Can you pull out the amount in words, numerical amount, payee's name, date of the cheque, and the bank's name from the image?
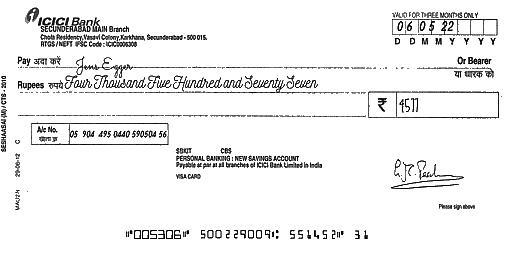
amt_in_words: Four Thousand Five Hundred and Seventy Seven
amt_in_figures: 4577
payee_name: Jens Egger
bank_name: ICICI Bank
cheque_date: 06/05/22